Retrieve the amount in words, amount in figures, name of the payee, date on the cheque, and the bank name from the image.
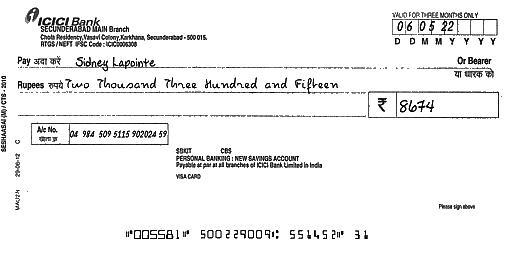
amt_in_words: Two Thousand Three Hundred and Fifteen
amt_in_figures: 8674
payee_name: Sidney Lapointe
bank_name: ICICI Bank
cheque_date: 06/05/22